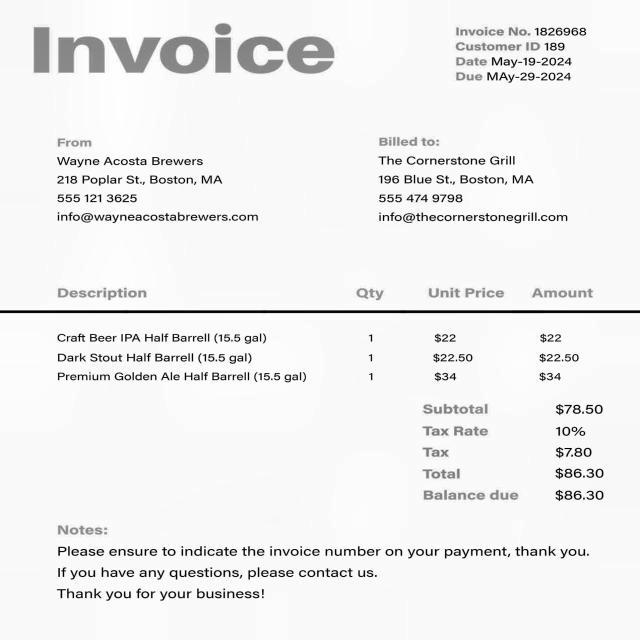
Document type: Invoice